Question: What is the filing due date as per the document?
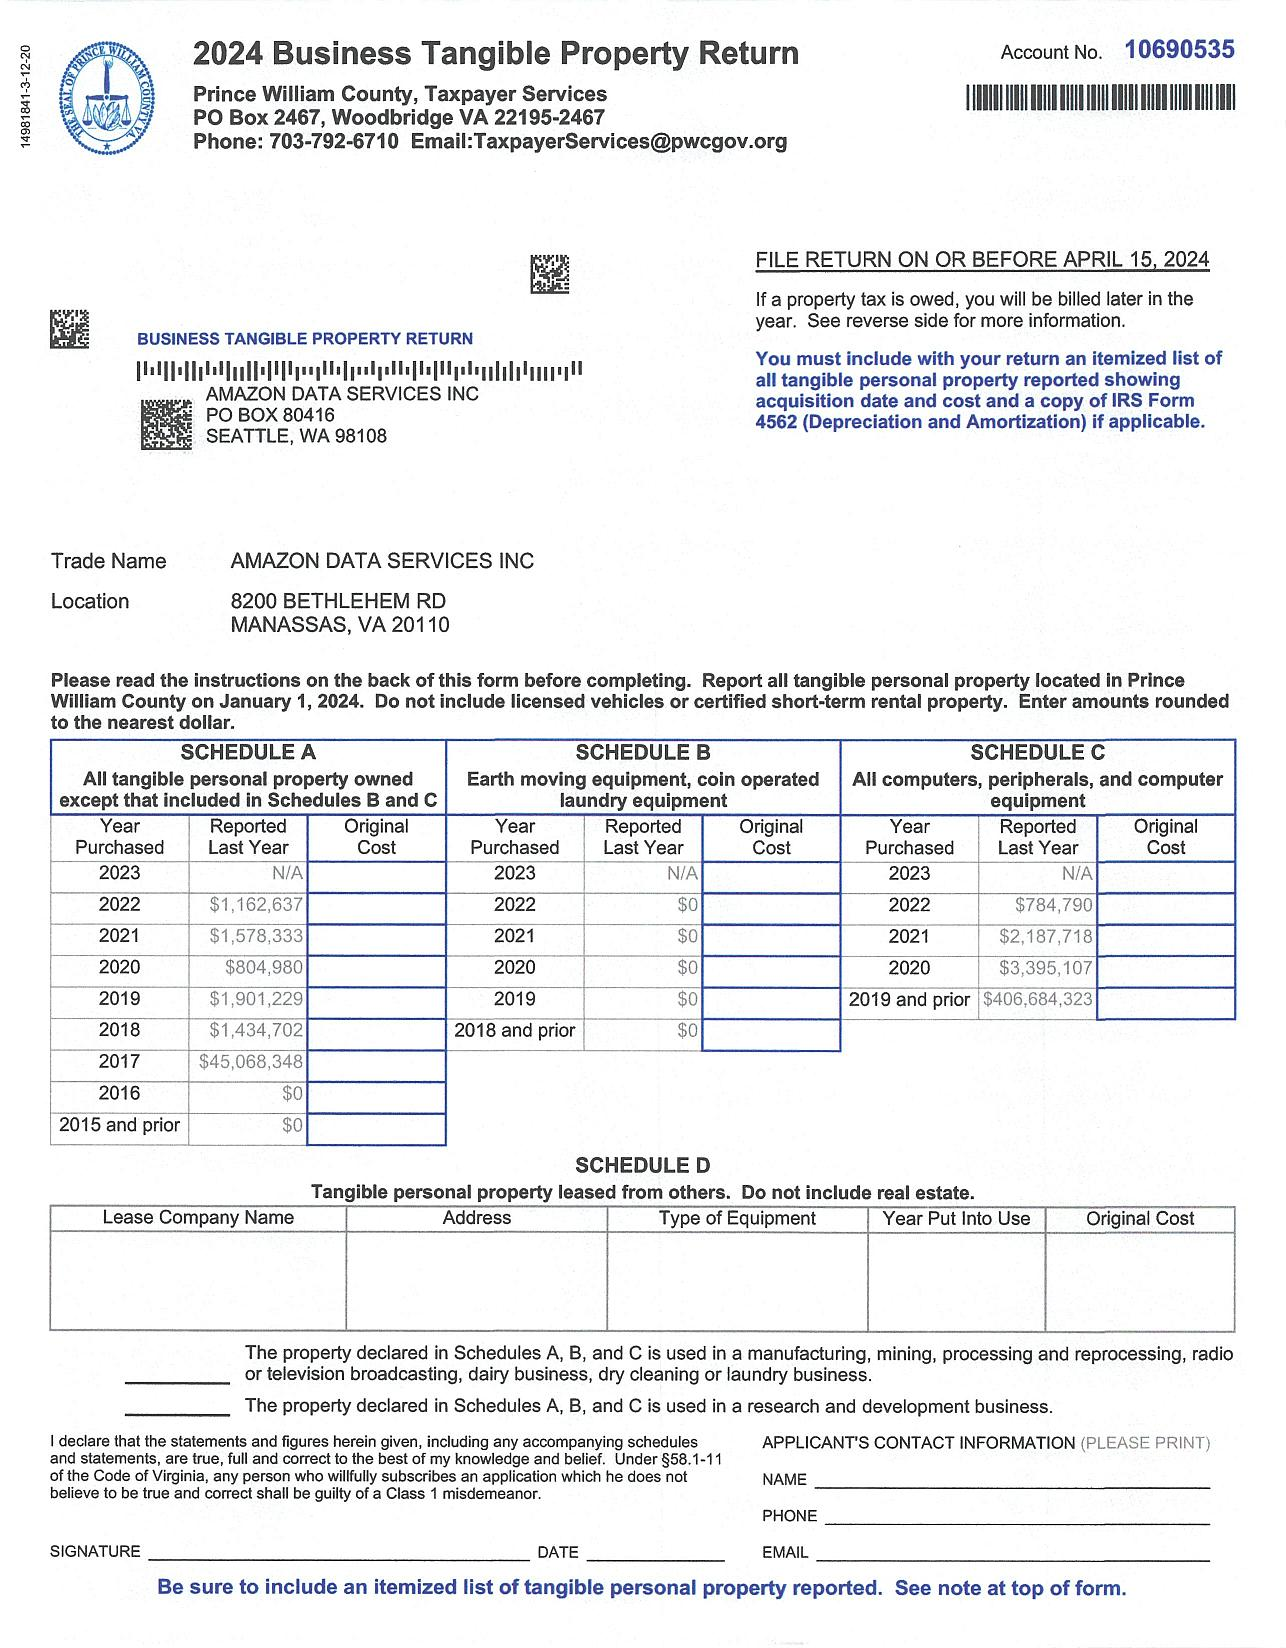
Answer: "15-Apr-24"